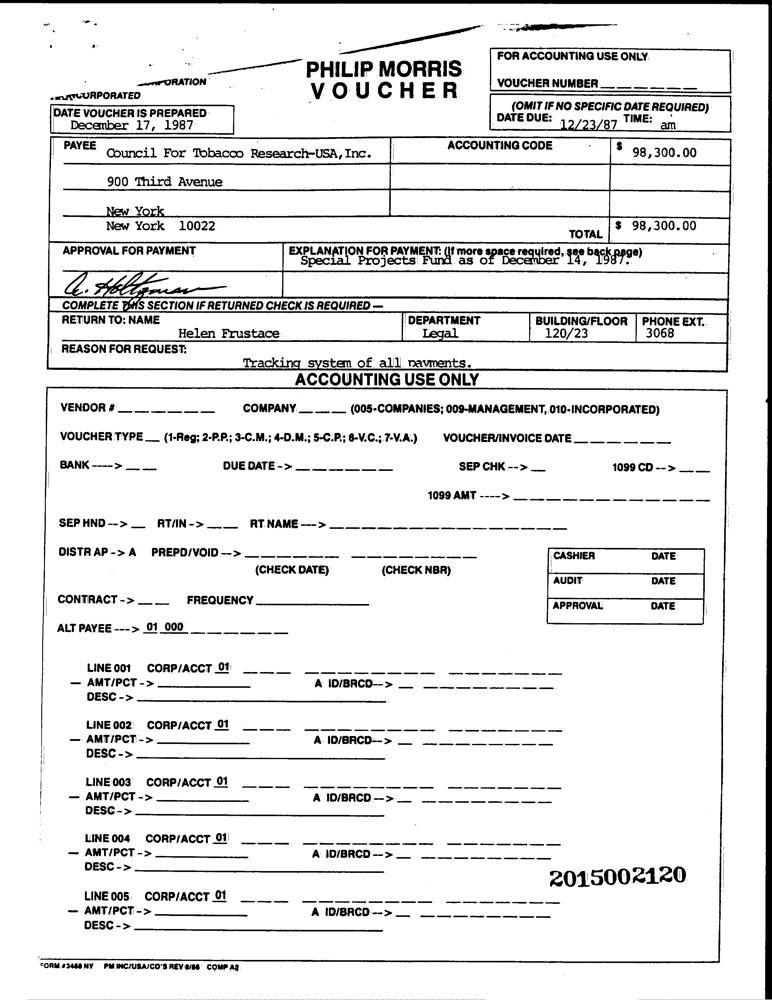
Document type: Invoice